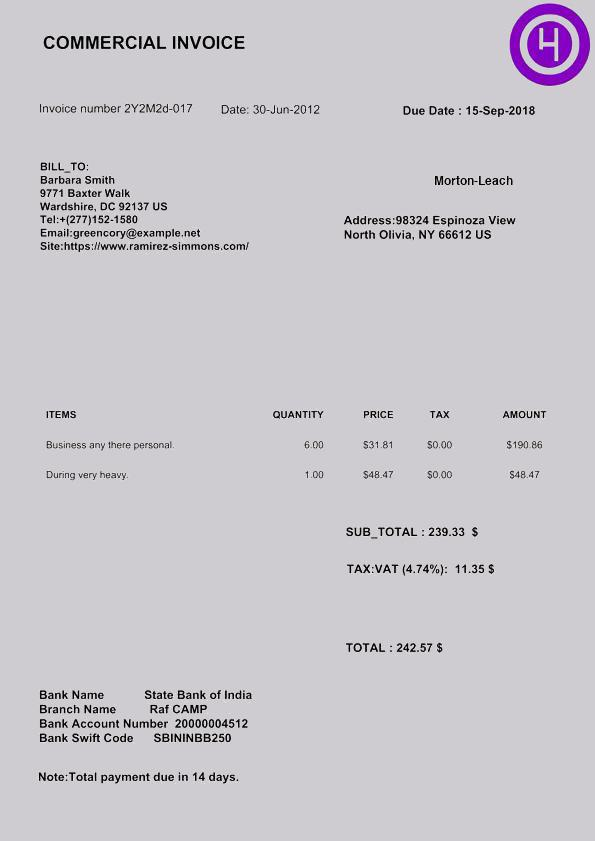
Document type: Invoice